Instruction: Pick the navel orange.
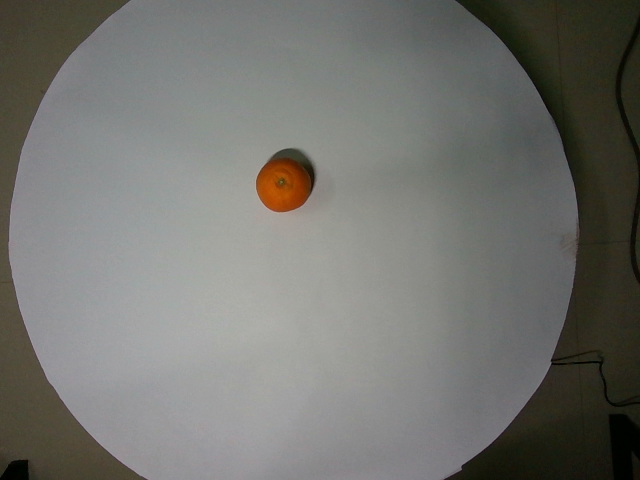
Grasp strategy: vertical